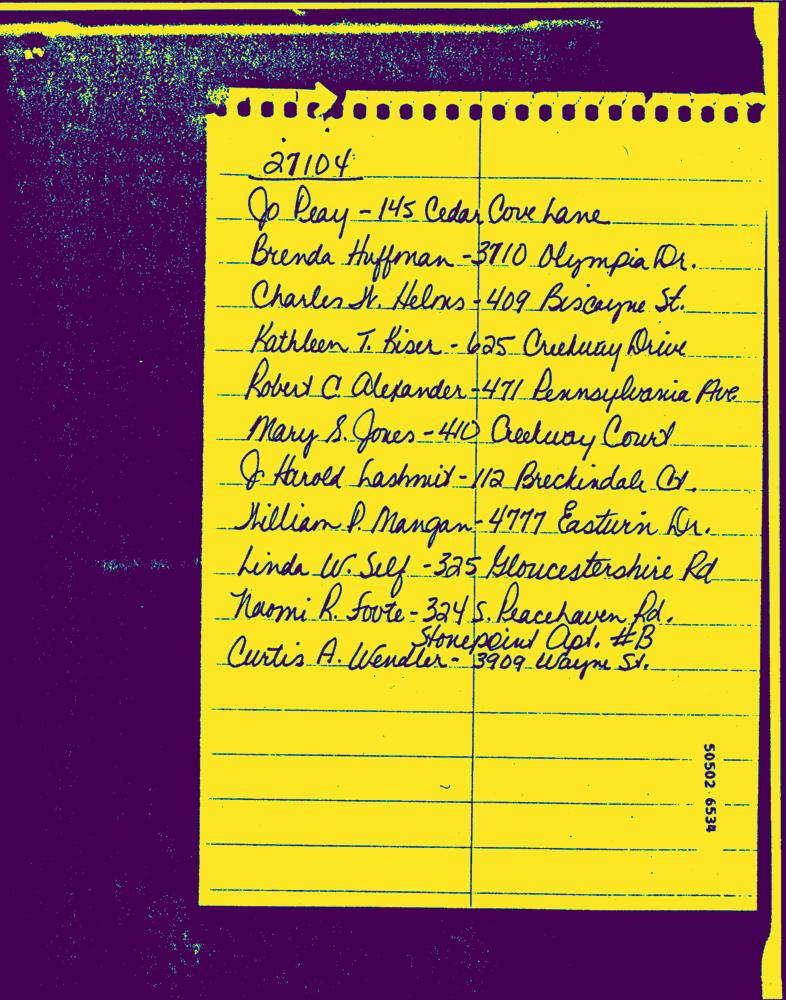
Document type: Hand-Written